Question: Describe the condition in detail:
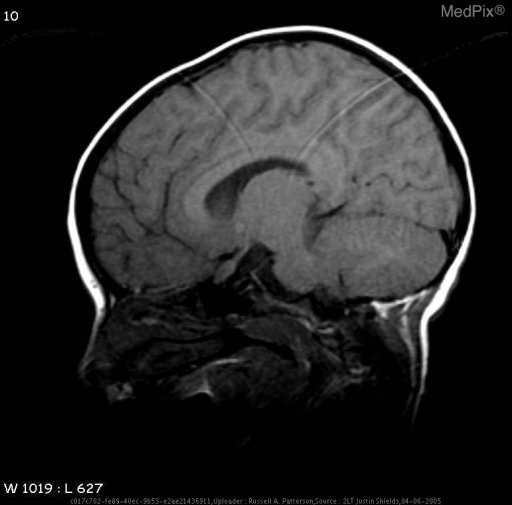
Answer: The disease is discussed as: Diagnosis of Neurofibromatosis Type 1
(Two Required for Dx)

    * Six or more caf? au lait macules over 5 mm in greatest diameter in prepubertal individuals and over 15 mm in greatest diameter in postpubertal individuals
    * Two or more neurofibromas of any type or one plexiform neurofibroma
    * Freckling in the axillary or inguinal regions
    * Optic glioma
    * Two or more Lisch nodules (iris harmartomas)
    * A distinctive osseous lesion such as sphenoid dysplasia or thinning of long bone cortex with or without pseudoarthrosis
    * A first-degree relative (parent, sibling, or offspring) with NF1 by the above criteria

Diagnosis of Neurofibromatosis Type 2
(Either #1 or #2)
   1. Bilateral masses of the eighth cranial nerve seen with appropriate imaging techniques (e.g., CT or MRI)
   2. A first-degree with NF2 and either A or B:
         A. Unilaterial mass of the eighth cranial nerve, or
         B. Two of the following:
                * Neurofibroma
                * Meningioma
                * Glioma
                * Schwannoma
                * Juvenile posterior subcapsular lenticular opacity
=====================
http://www.ncbi.nlm.nih.gov/entrez/query.fcgi?cmd=Search&db=pubmed&term=neurofibromatosis+diagnosis+criteria&tool=fuzzy
http://odp.od.nih.gov/consensus/cons/064/064_statement.htm
http://www.ncbi.nlm.nih.gov/entrez/query.fcgi?cmd=retrieve&db=pubmed&list_uids=12473765&dopt=Abstract
http://neurosurgery.mgh.harvard.edu/NFclinic/NFlinks.htm